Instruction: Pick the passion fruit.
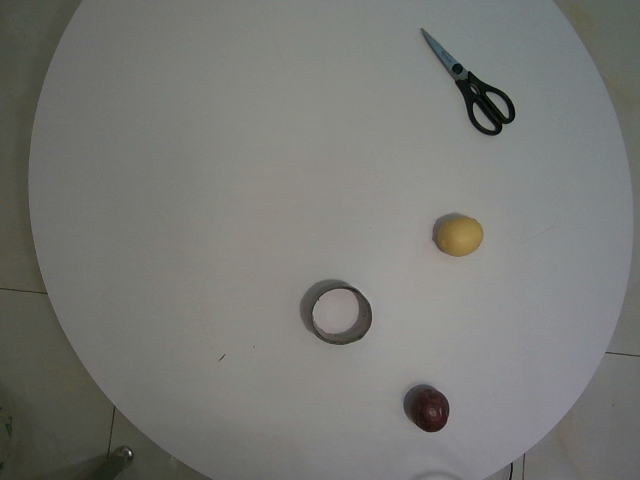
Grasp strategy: vertical